Patient: Female, age 42
A 42-year-old female presented for pre-operative clearance for a Roux-en-Y gastric bypass. Review of symptoms was negative. Her medical history was significant for morbid obesity, hyperlipidemia, and Type 2 diabetes mellitus. Her surgical history included a hysterectomy performed in another city (for unknown reason at the time of imaging). The patient denied personal or family history of cancer. Pre-operative workup including electrocardiogram and laboratory work (complete blood count, basic metabolic panel, and prothrombin time/international normalized ratio) were unremarkable.
Pre-operative chest radiographs revealed numerous small bilateral lung nodules [Figure 1]. Subsequent chest computed tomography (CT) confirmed numerous, well-circumscribed solid nodules throughout bilateral lungs measuring up to 1.2 cm [Figure 2]. At this point, the leading consideration was metastatic disease from an unknown primary site. Pulmonology was consulted. Positron emission tomography (PET)/CT using 18-F fluorodeoxyglucose (FDG) was ordered to assess for metabolic activity in the nodules and to survey for a primary site of disease. No abnormal hypermetabolic foci were present on the PET/CT [Figure 3]. There was no evidence of a hypermetabolic primary neoplasm, and the solid pulmonary nodules demonstrated a maximum standardized uptake value of 1.3 (below mediastinal blood pool activity). Note was made of a prior hysterectomy on the PET/CT and the possibility of BML was suggested. Additional nonhypermetabolic metastatic etiologies were posed, included benign metastasizing meningioma, giant cell tumor of bone (GCTB), and thyroid adenoma.
Additional history from the patient revealed, she had obtained the hysterectomy for uterine fibroids. There was a multidisciplinary consensus to biopsy the nodules. The patient underwent video-assisted thoracoscopic surgery with wedge resection of all three lobes of the right lung. Histopathological examination revealed estrogen receptor positive bland spindle cell proliferation with entrapped Type II pneumocytes, consistent with BML [Figure 4]. The patient was referred to gynecologic oncology for further management. A 3-month follow-up CT demonstrated stability of existing nodules, and the patient was started on monthly leuprorelin injections. After an additional 3-months, the patient endorsed minimal side effects from treatment and CT redemonstrated nodule stability. She remains asymptomatic and continues to follow with gynecologic oncology for monthly injections and disease monitoring.
Keywords: benign, case report, hysterectomy, leiomyoma, metastatic, solid pulmonary nodule
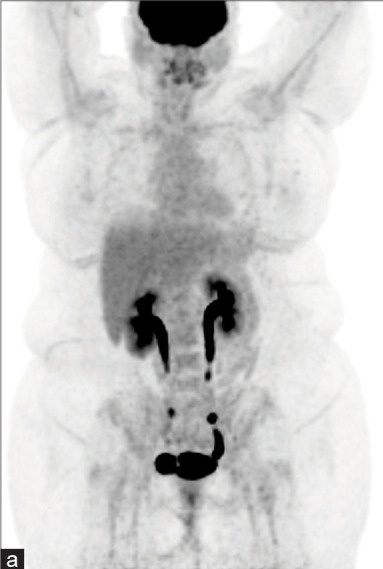
Image caption: A 42-year-old asymptomatic female with numerous pulmonary nodules. Reformatted coronal computed tomography maximum intensity projection image confirms numerous well-circumscribed solid nodules throughout bilateral lungs measuring up to 1.2 cm (arrow).